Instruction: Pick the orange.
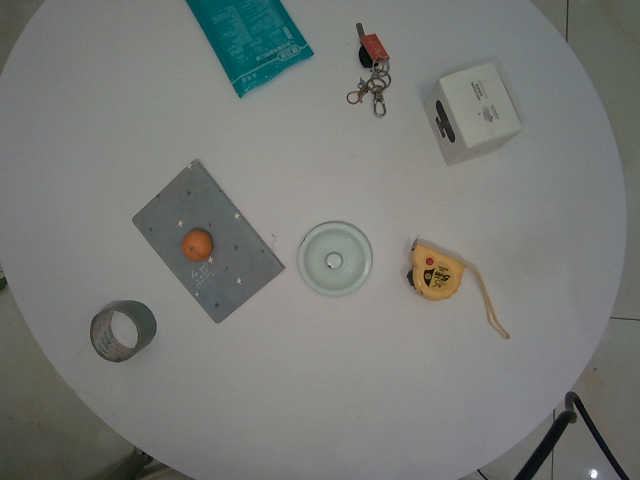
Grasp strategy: vertical